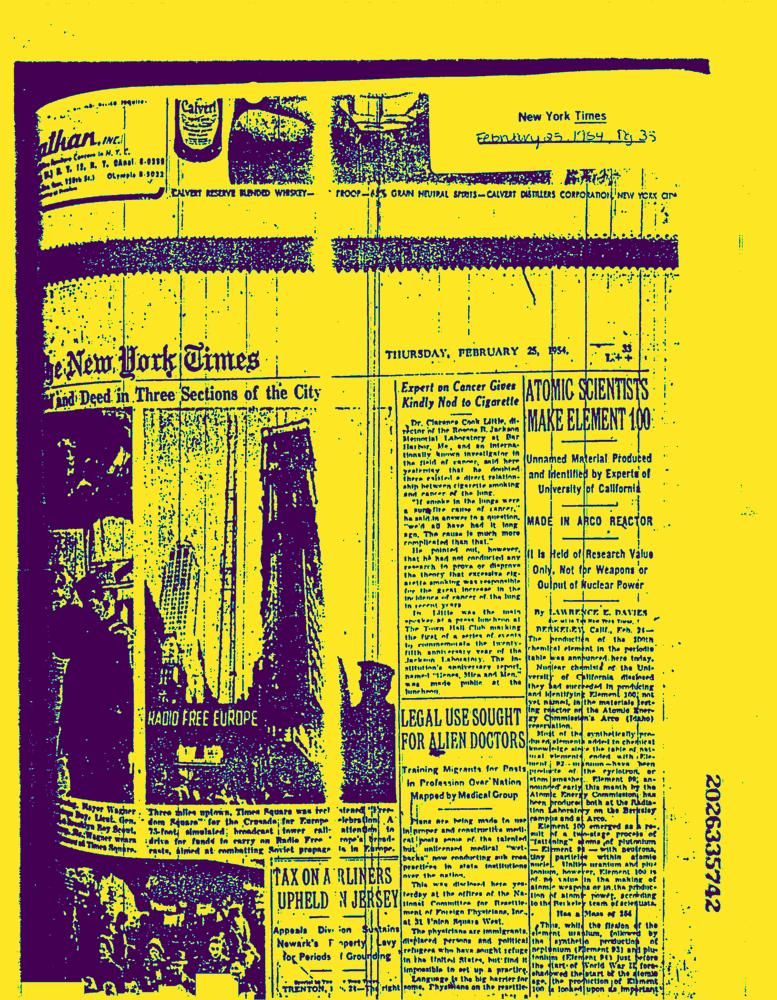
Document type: News-Article